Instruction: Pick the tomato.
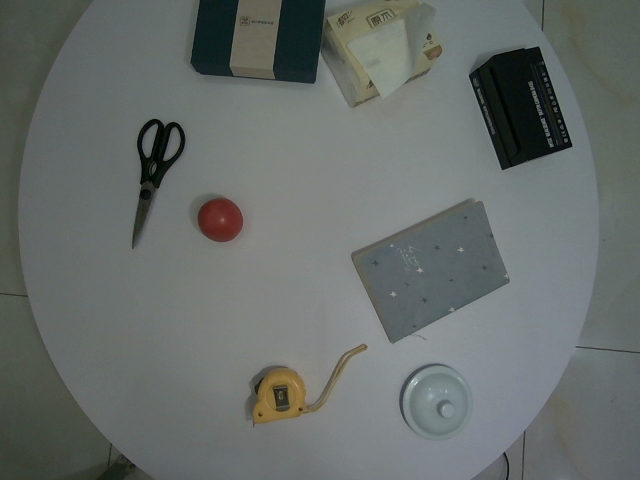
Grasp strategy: vertical